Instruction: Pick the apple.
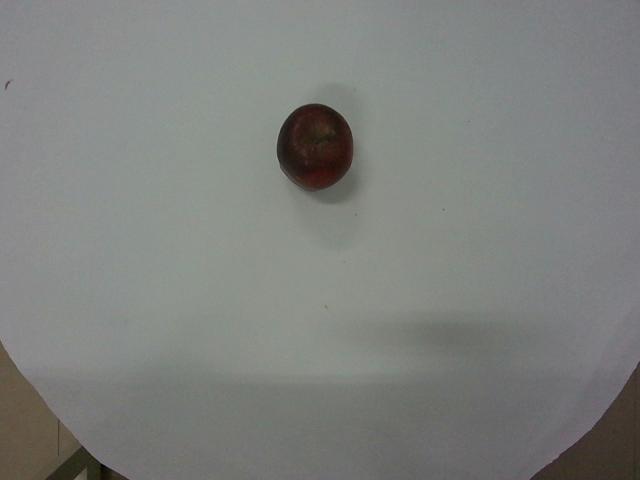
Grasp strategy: vertical